Question: What is the potential diagnosis?
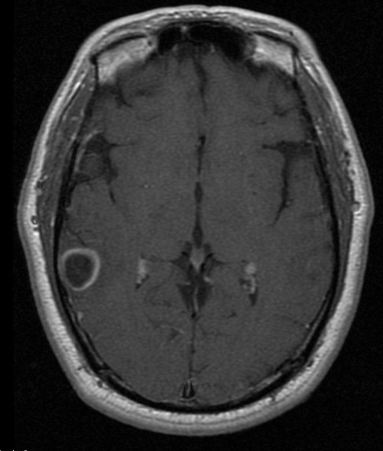
Answer: The possible diagnosis includes •  Abscess - chronic (because of calcification)
•  Neoplasm (astrocytoma, oligodendroglioma).